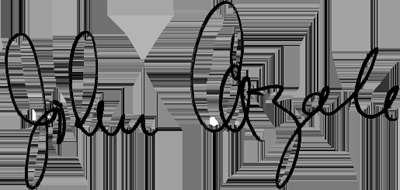
Signature of: john cazale